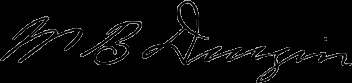
Signature of: william butler durgin